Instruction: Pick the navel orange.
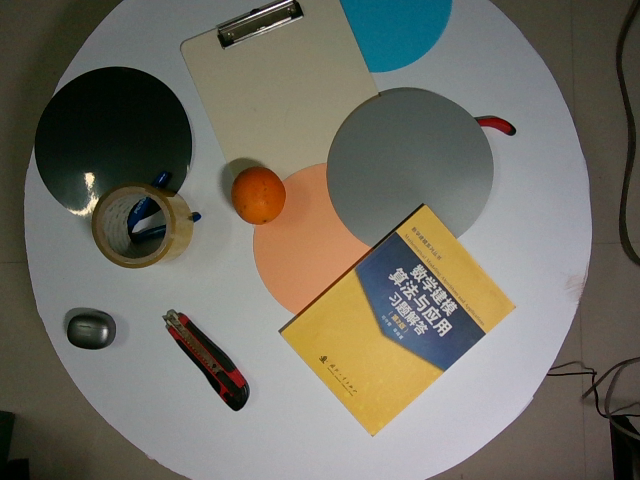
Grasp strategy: vertical